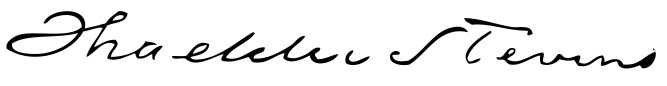
Signature of: thaddeus stevens